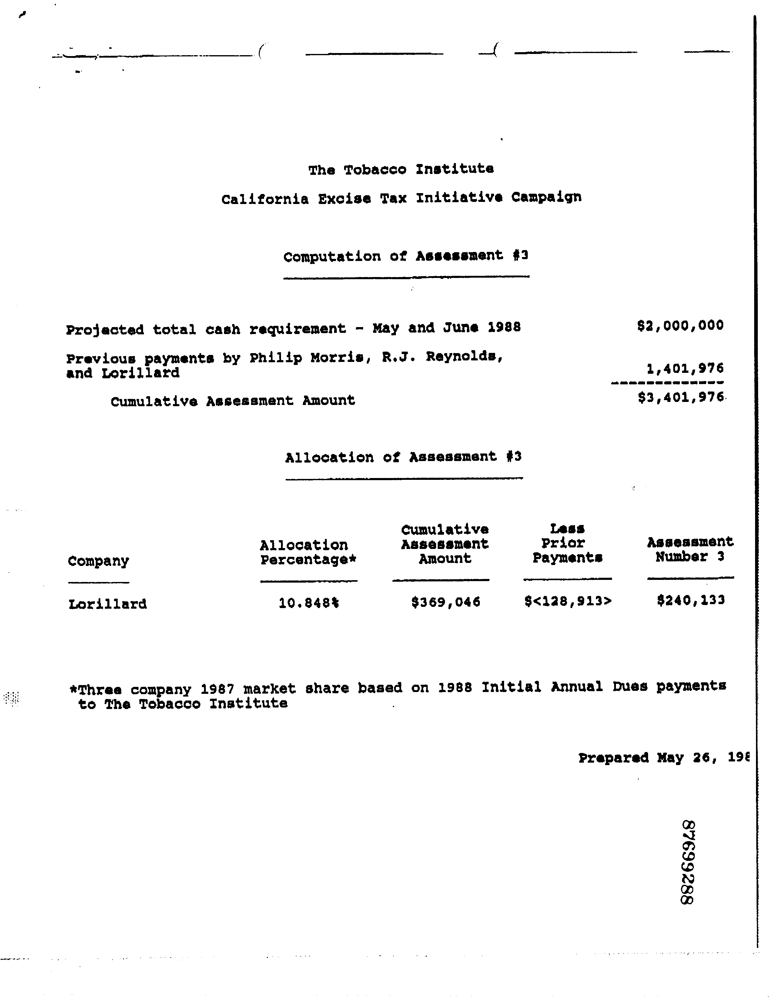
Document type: Invoice